Question: What was observed in the imaging?
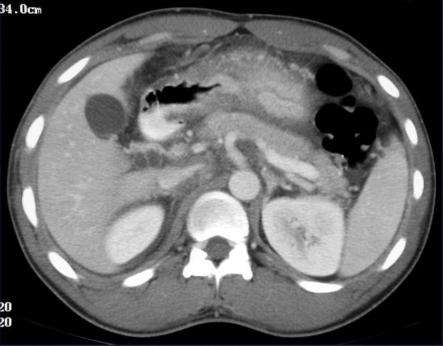
Answer: The imaging shows Frontal fluoroscopic images from a solid column barium enema and subsequent upper GI study demontrate concentric annular long segment luminal narrowing of the gastric antrum which extends into the pyloric channel.  Also, these images demonstrate a concentric annular long segment narrowing of the lumen of the transverse colon from gastrocolic extension.  Axial CT images of the abdomen demonstrate gastric wall thickening and concentric narrowing of the gastric antrum and pylorus.  Axial CT images also demonstrate long segment narrowing of the transverse colon.  These findings are compatible with the patient"s history of gastric adenocarcinoma with spread via the gastrocolic ligament to the transverse colon. Contrast-enhanced axial CT image of the abdomen demonstrates concentric gastric wall thickening in the region of the gastric antrum.  This is proven gastric adenocarcinoma (linitis plastica pattern - green arrows).
A - Aorta
GB - Gall Bladder
IVC - Inferior Vena Cava
K - Kidney
L - Liver
P - Pancreas
S - Spleen
White Arrow - Celiac Artery.